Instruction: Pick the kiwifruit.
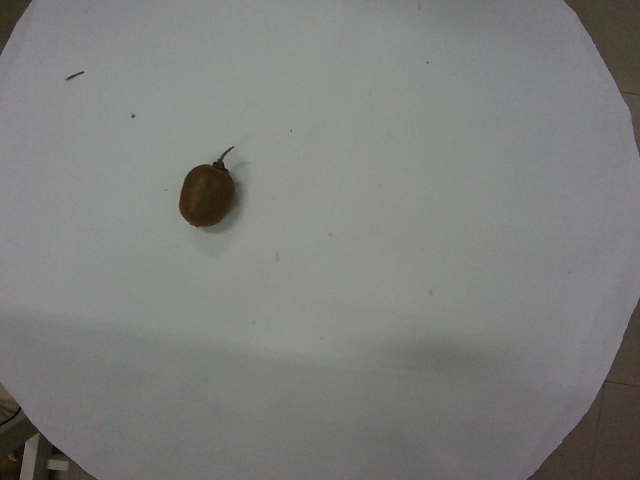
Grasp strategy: vertical